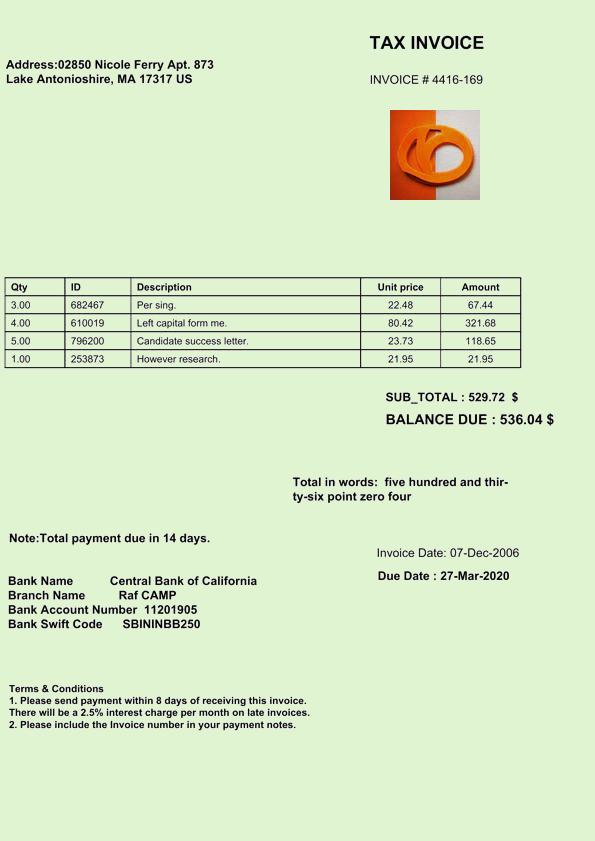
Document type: Invoice